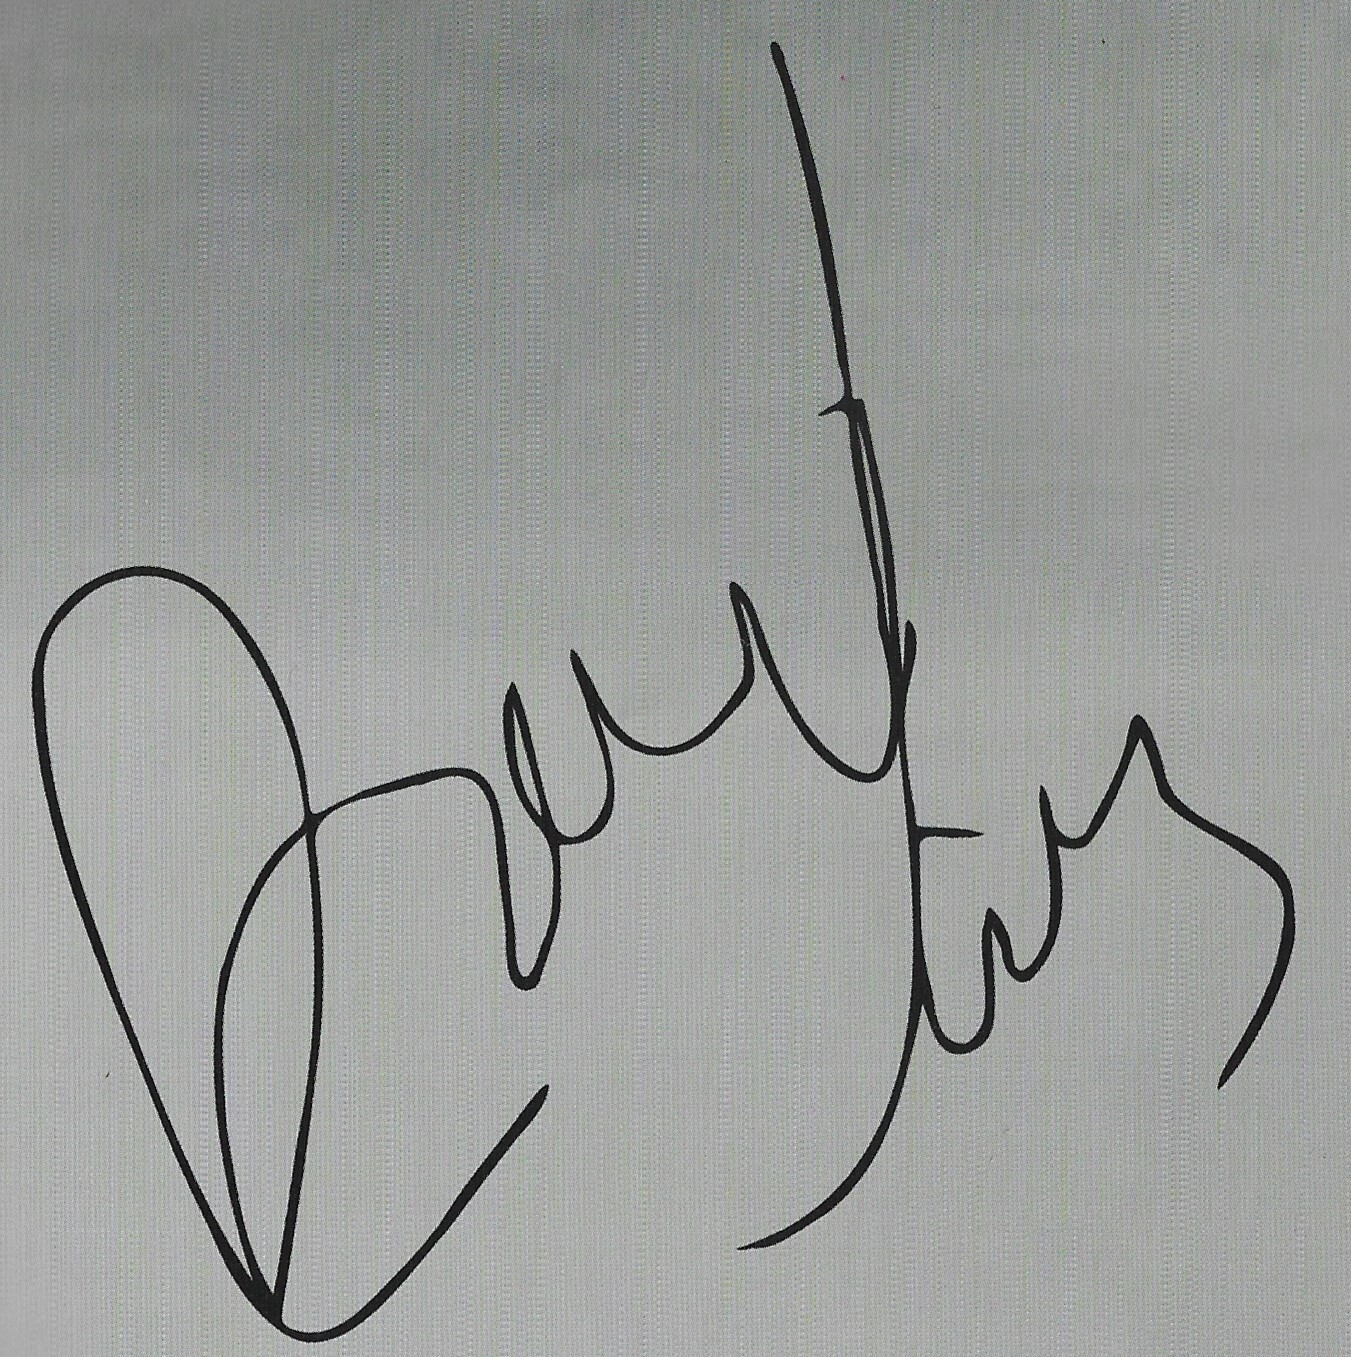
Signature of: damien saez